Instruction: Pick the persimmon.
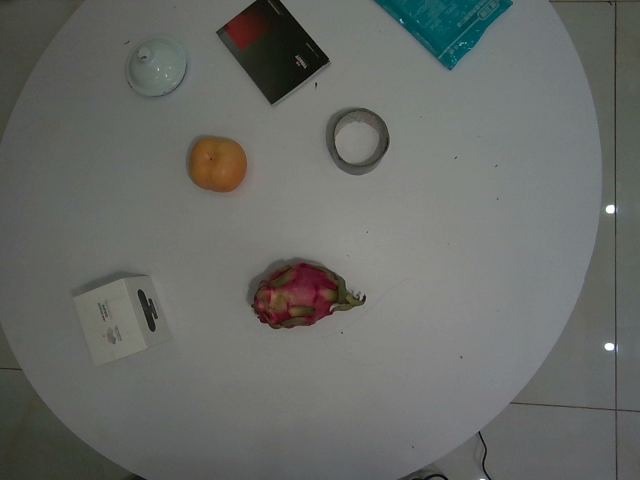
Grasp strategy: vertical